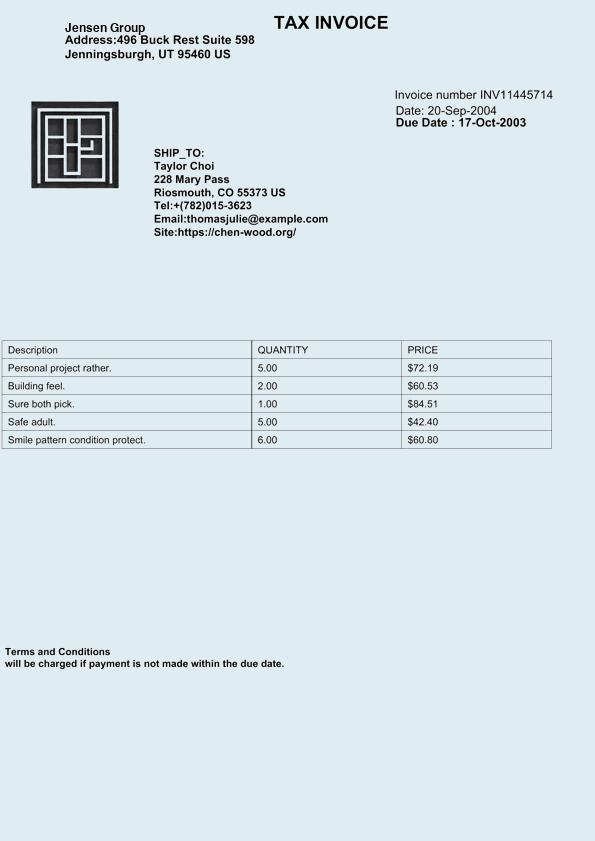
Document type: Invoice